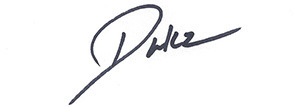
Signature of: james aiona